Question: Which state is mentioned in the document?
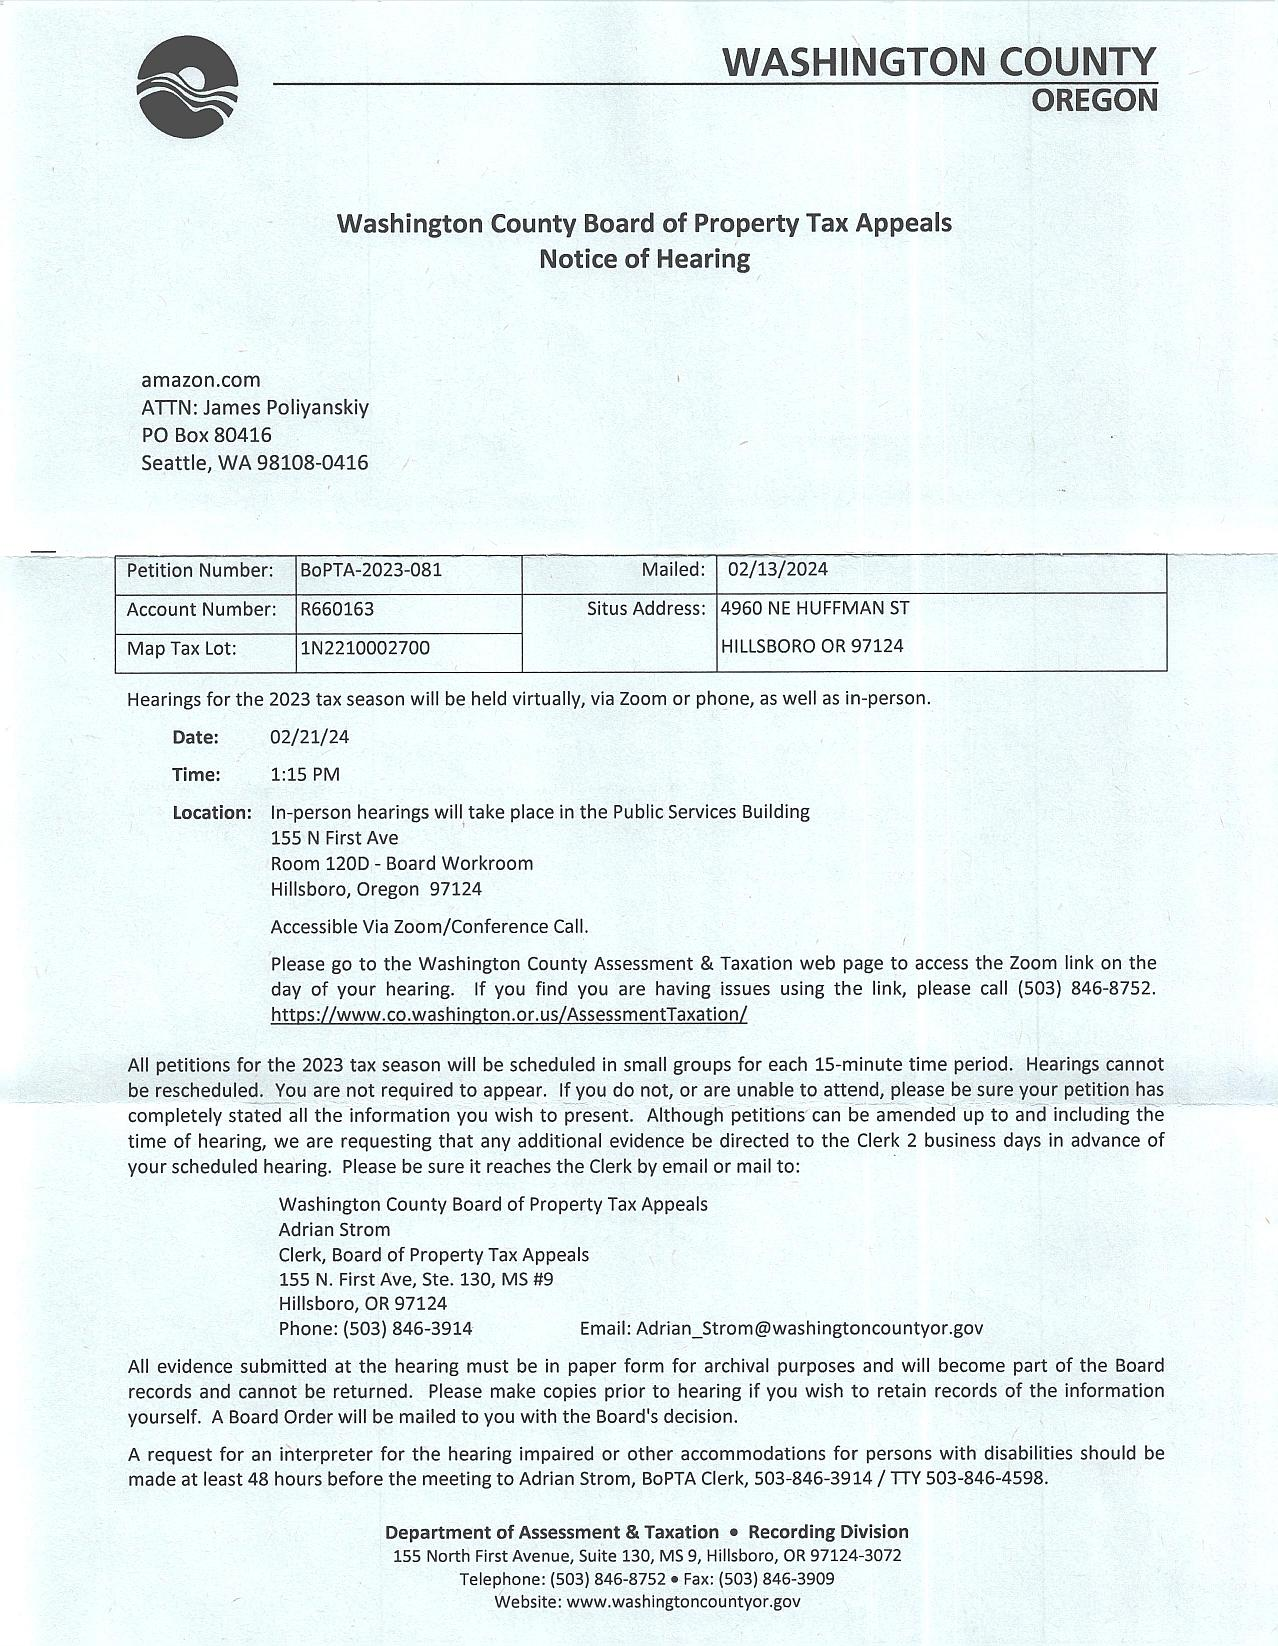
Answer: "OREGON"